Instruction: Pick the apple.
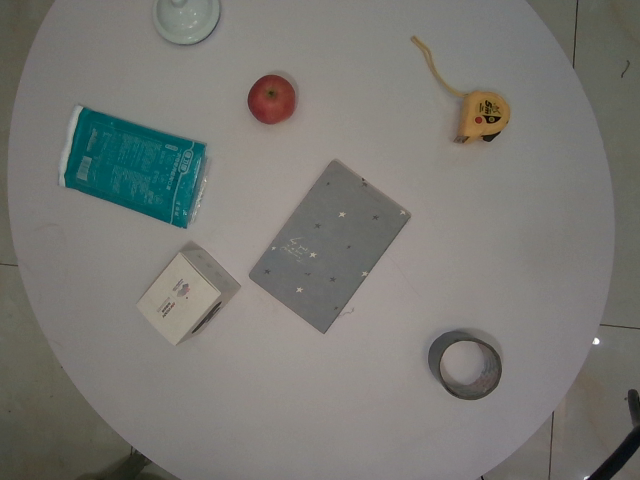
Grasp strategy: vertical